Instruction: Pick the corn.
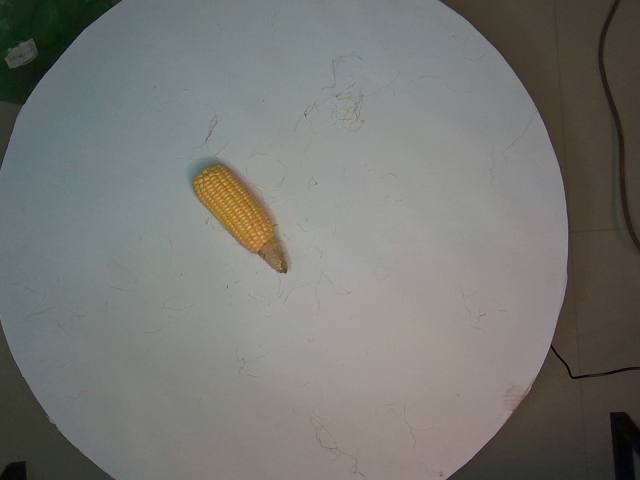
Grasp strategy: vertical